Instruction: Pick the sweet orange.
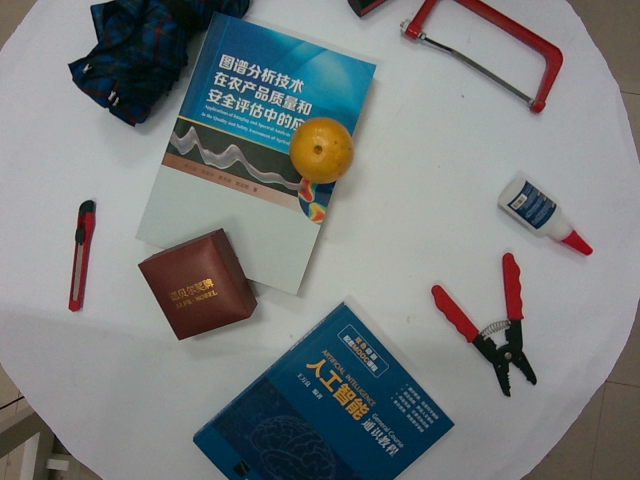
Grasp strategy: vertical